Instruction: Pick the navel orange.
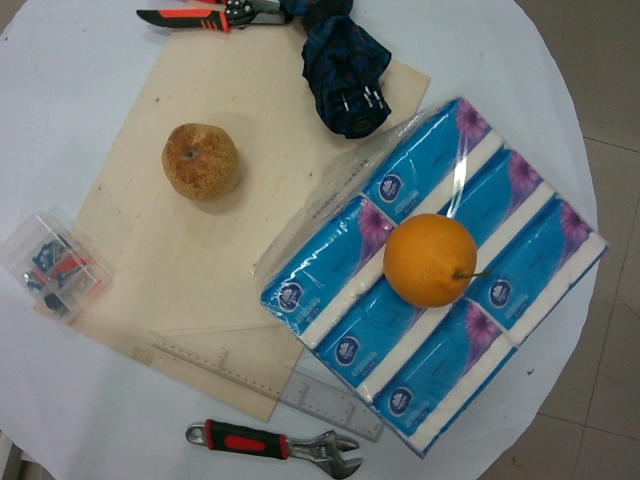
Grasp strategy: vertical